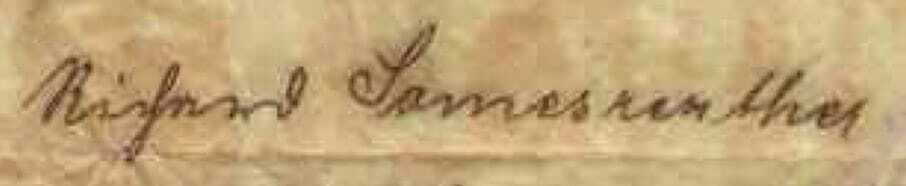
Signature of: richard samesreuther